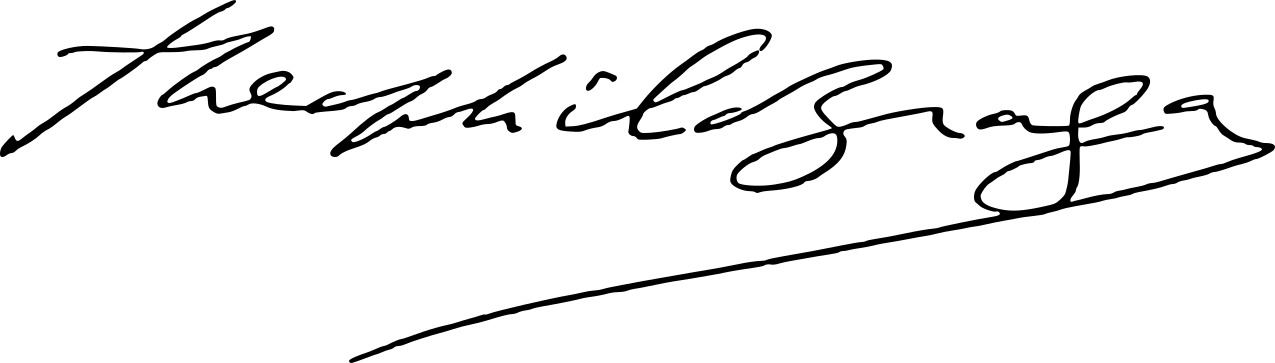
Signature of: teófilo braga